Question: Explain the disease:
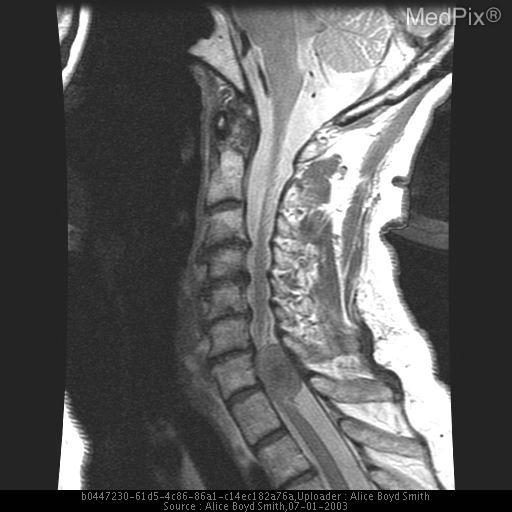
Answer: The disease is discussed as: Meningiomas account for approximately 25% of spinal canal lesions.  They can occur at any location throughout the spine, but predominate in the thoracic region (probably because this is the largest segment).

The usual location is extramedullary-intradural, however, an extradural component may exist.

There is a female preponderance of 4:1, and the average age is 45 years.

Multiple meningiomas raise the possibility of neurofibromatosis type 2.

Treatment consists of complete excision if possible.  Radiation therapy is used if the meningioma is malignant or surgically inaccessable.

On T1W MR meningiomas are hypointense.  The lesions enhance, and often a dural tail is seen.  They may contain calcium.